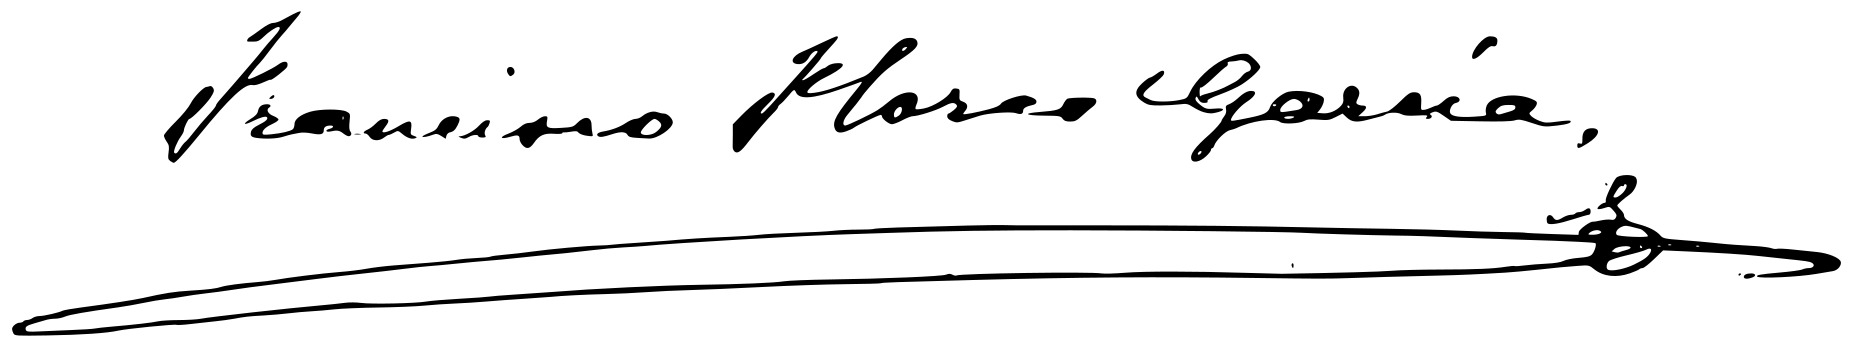
Signature of: francisco flores garcía